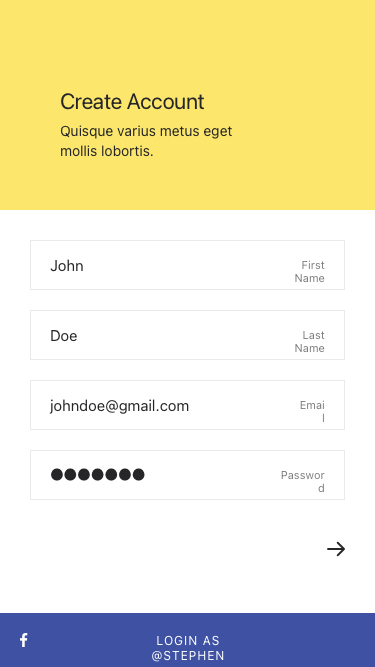
Text in this UI design:
Create Account
Quisque varius metus eget mollis lobortis.
John
First Name
Doe
Last Name
johndoe@gmail.com
Email
●●●●●●●
Password
login as @stephen